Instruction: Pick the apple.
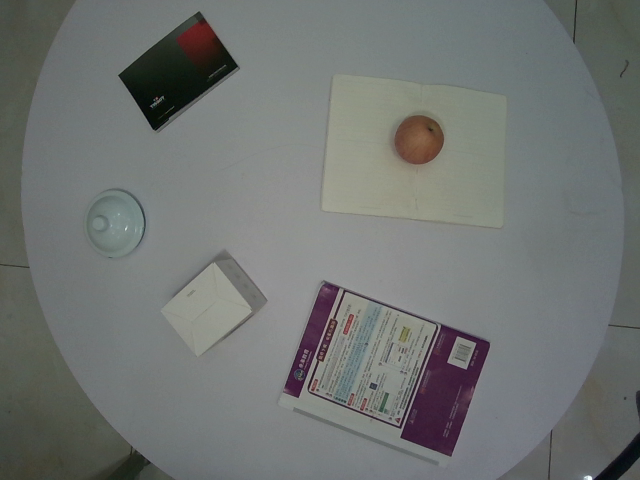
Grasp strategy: vertical